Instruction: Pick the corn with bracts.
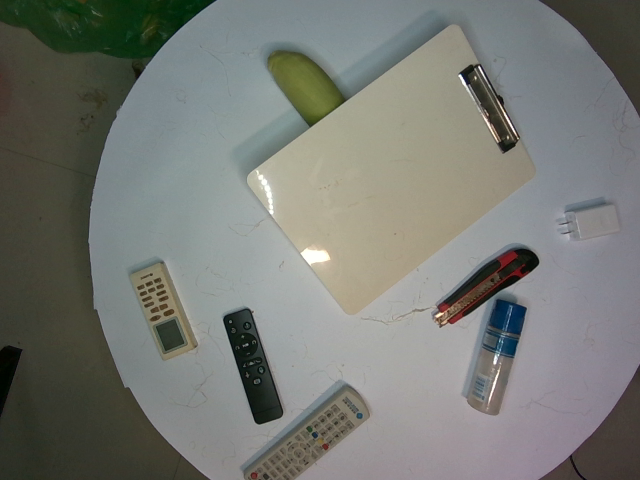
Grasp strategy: vertical